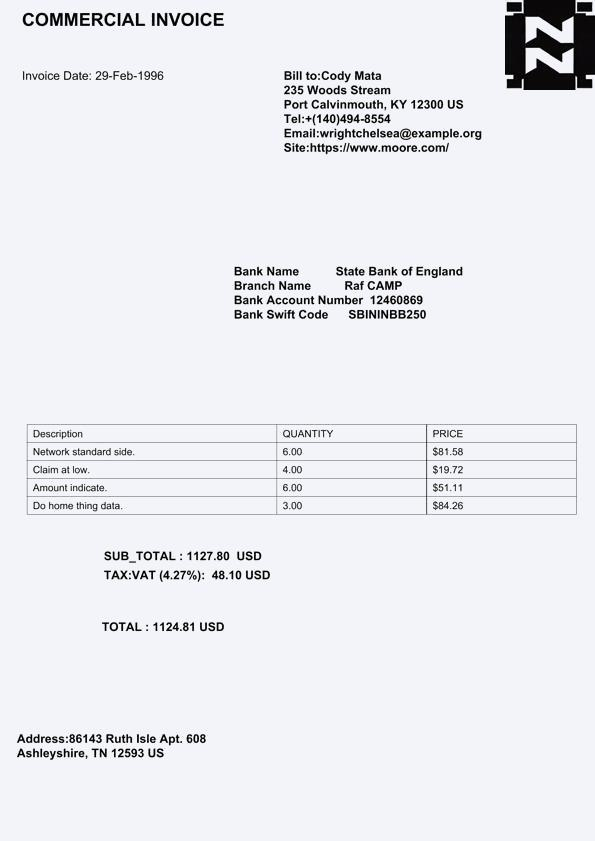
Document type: Invoice